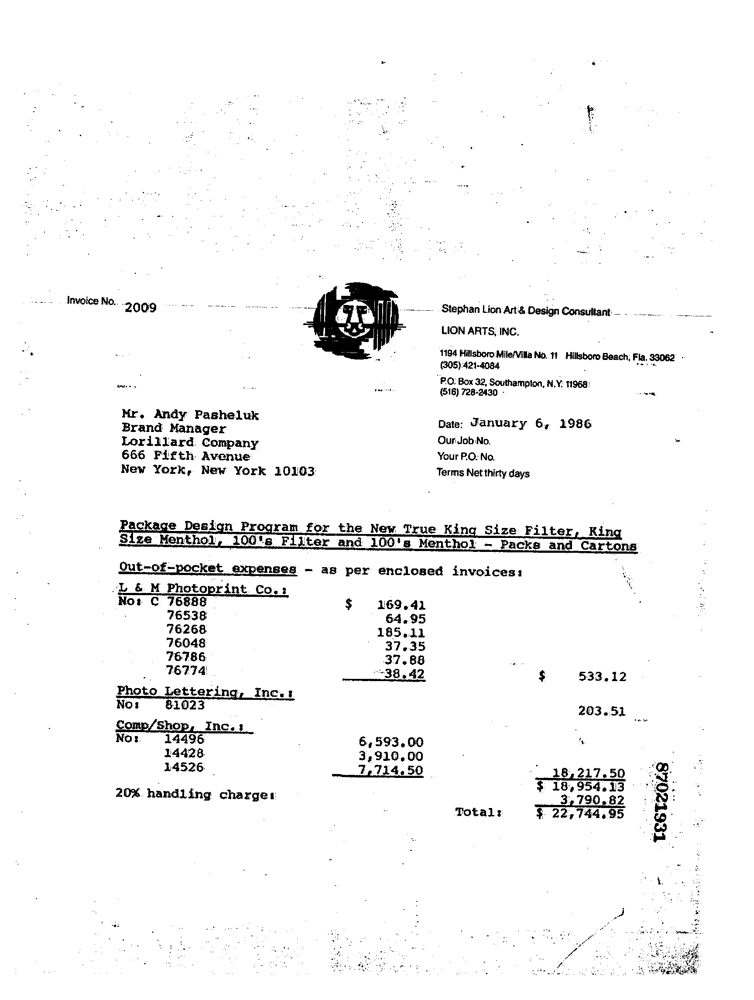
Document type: Invoice